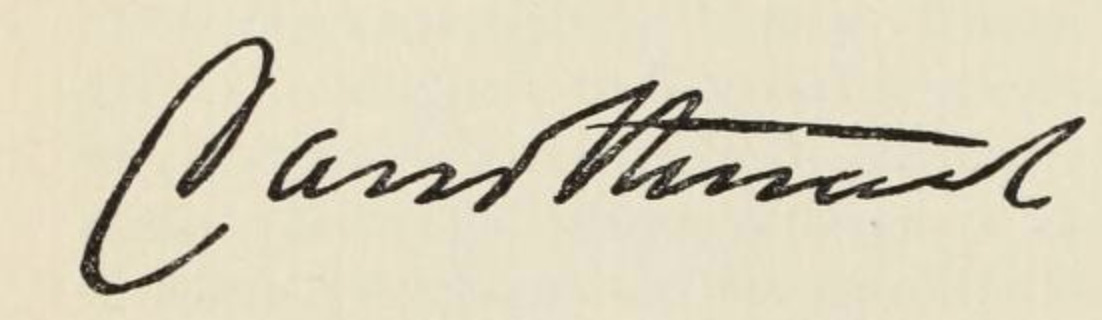
Signature of: david stewart